Question: What appears to be the issue?
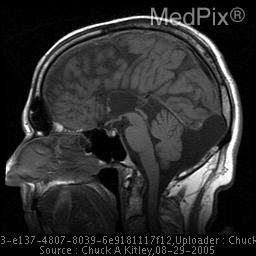
Answer: The findings suggest Sagittal T1, axial T2 and proton density-weighted images do not visualize the corpus callosum; and, there is associated colpocephaly.  There is absence of the cingulate gyrus and a radial pattern of sulci and gyri along the medial surface of the cerebral hemisphere.

Probst bundles are not well demonstrated on these images and would be best seen in  the coronal plane.

The lateral ventricles demonstrate their classic wide and straight appearance.

Of note, there is also a large incidental subarachnoid cyst in the occipital region posterior to the cerebellum.. T1-weighted sagittal image demonstrating agenesis of Corpus callosum, absent cingulate gyrus, and incidental arachnoid cyst.. The patient might have a history of This 60 year old man presents with a 4 month history of left side numbness, decreased sensation, and pain in the V2/V3 distribution of his face.  There is no prior history of any neurologic problem..